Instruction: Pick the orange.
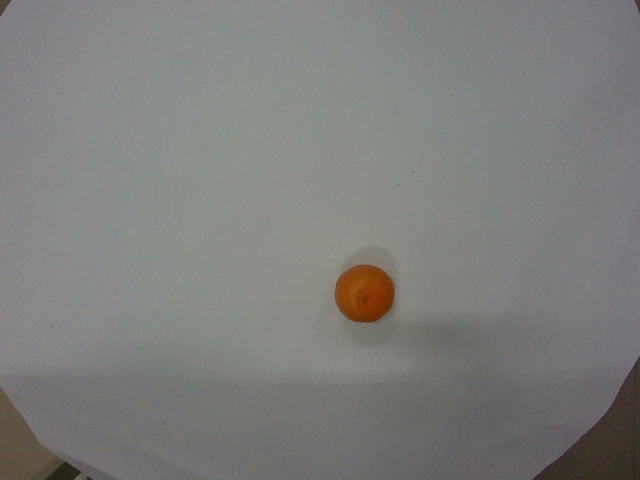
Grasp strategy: vertical